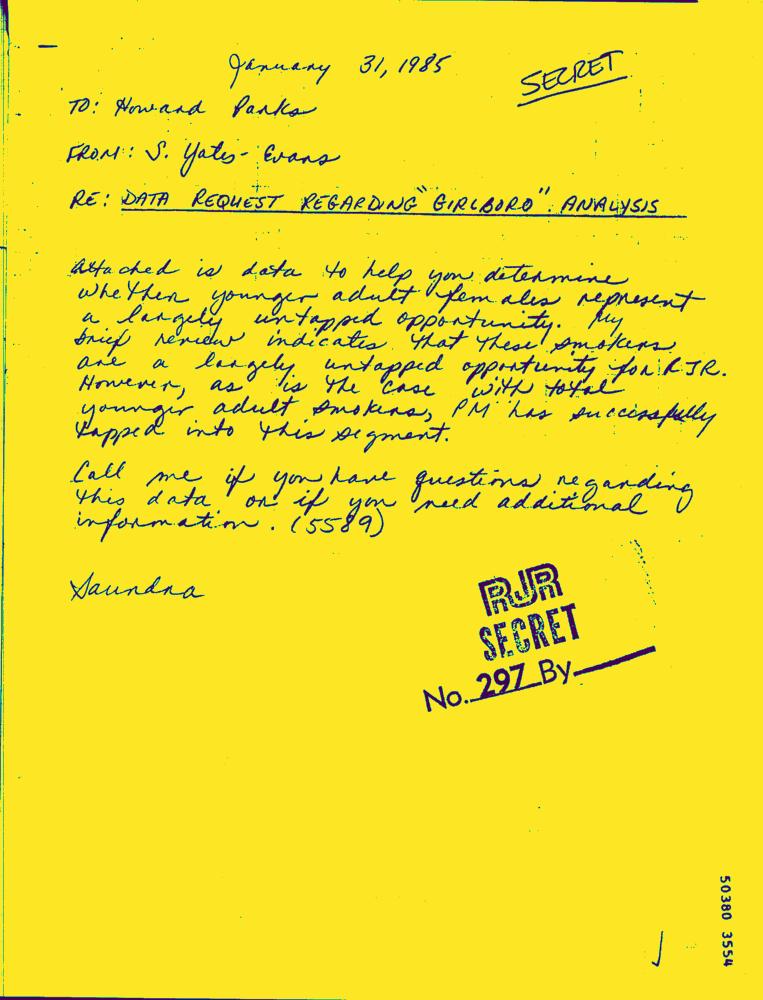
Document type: Hand-Written